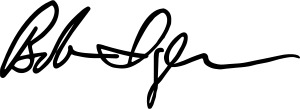
Signature of: bob iger